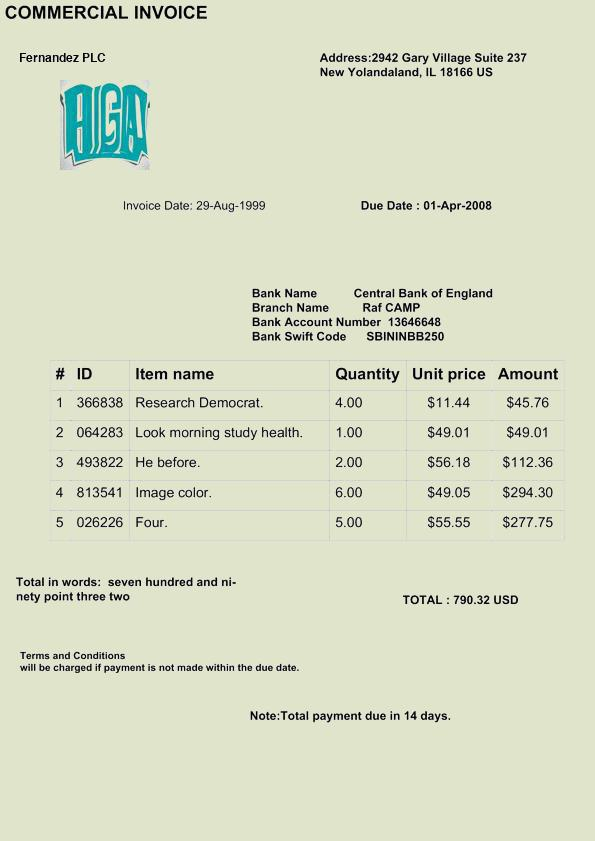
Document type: Invoice